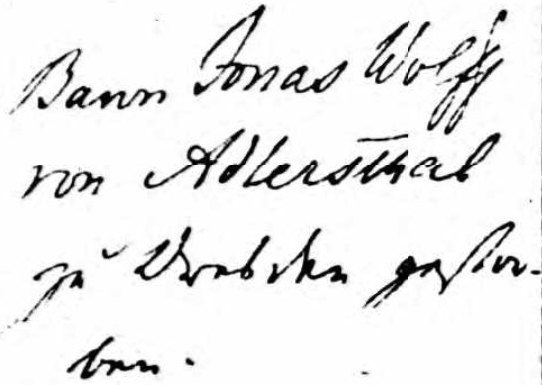
Signature of: wolf benjamin eibeschütz